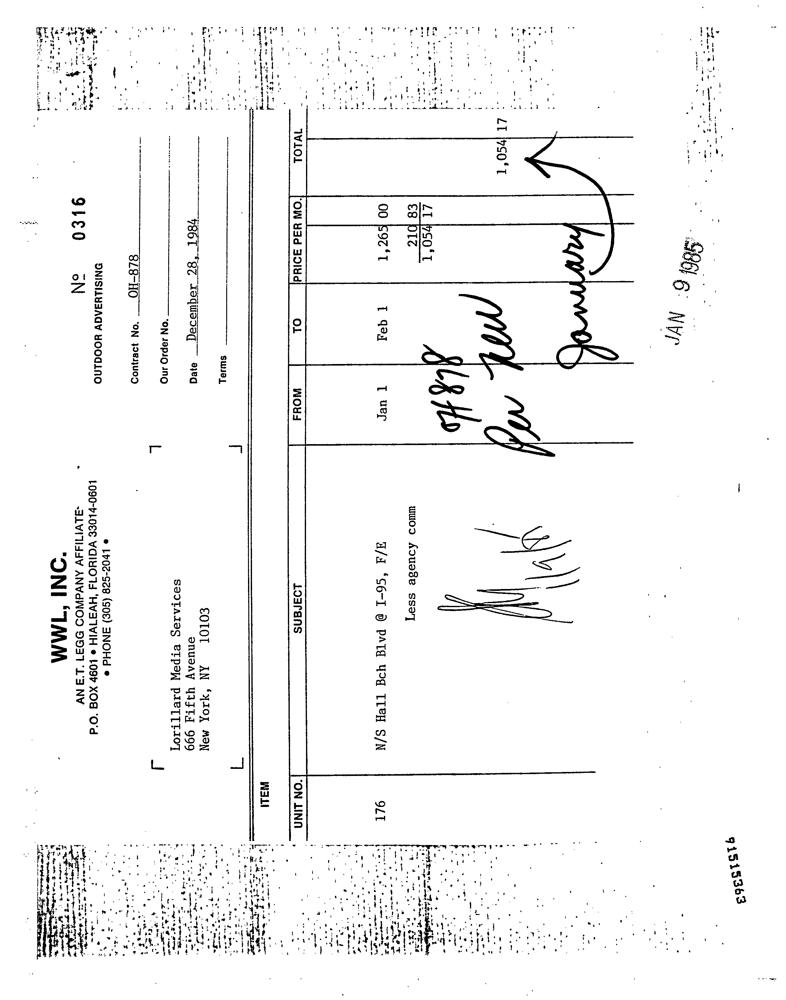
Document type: Invoice